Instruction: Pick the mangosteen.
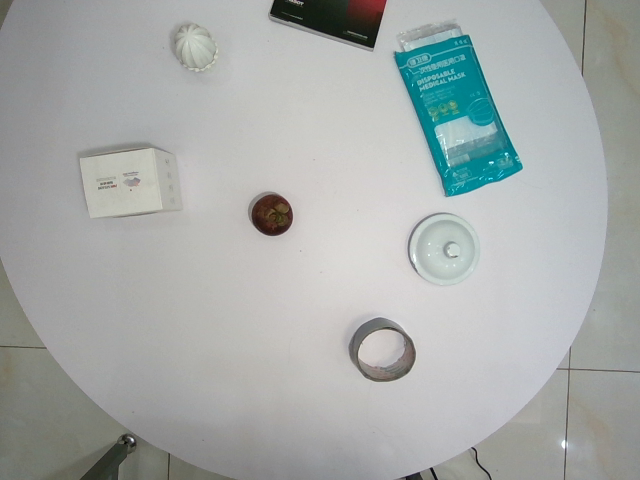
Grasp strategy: vertical